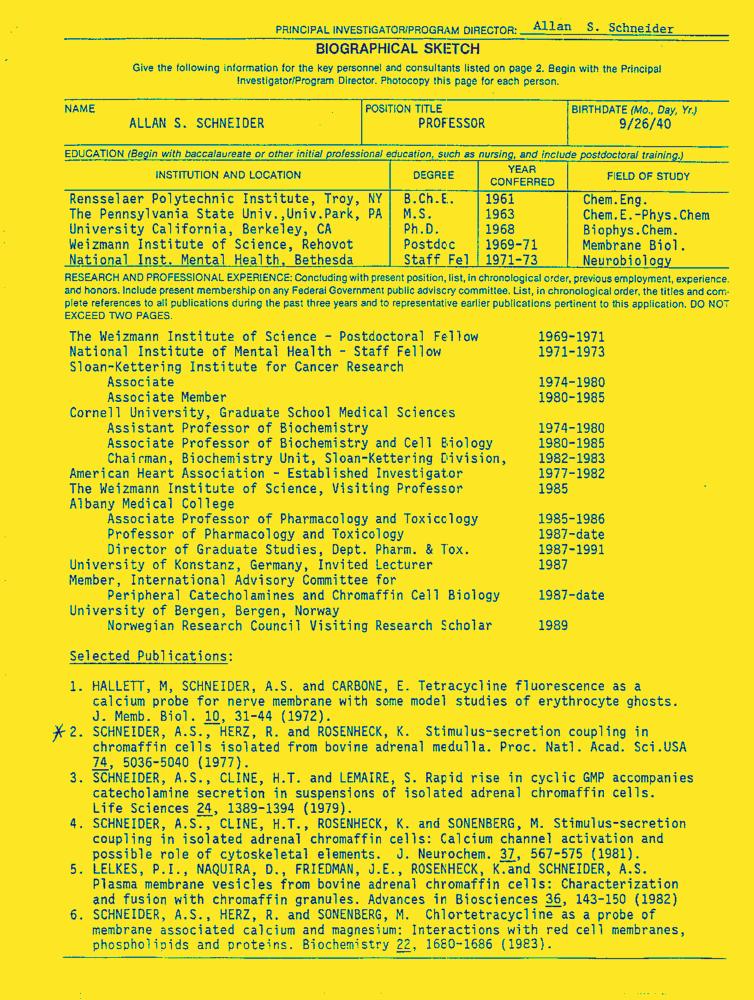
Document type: Resume-Doc